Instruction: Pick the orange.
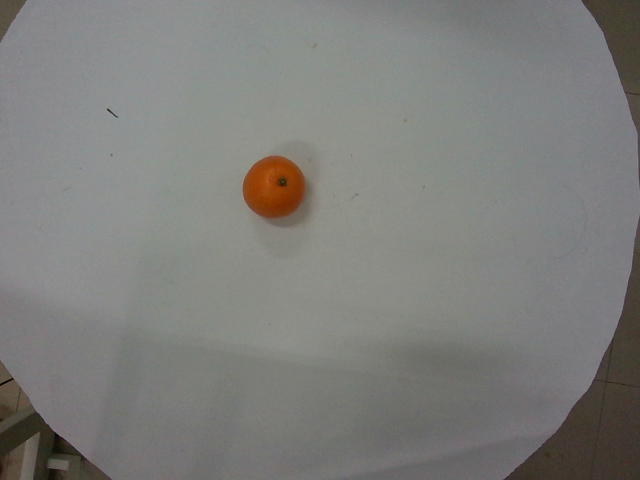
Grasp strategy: vertical